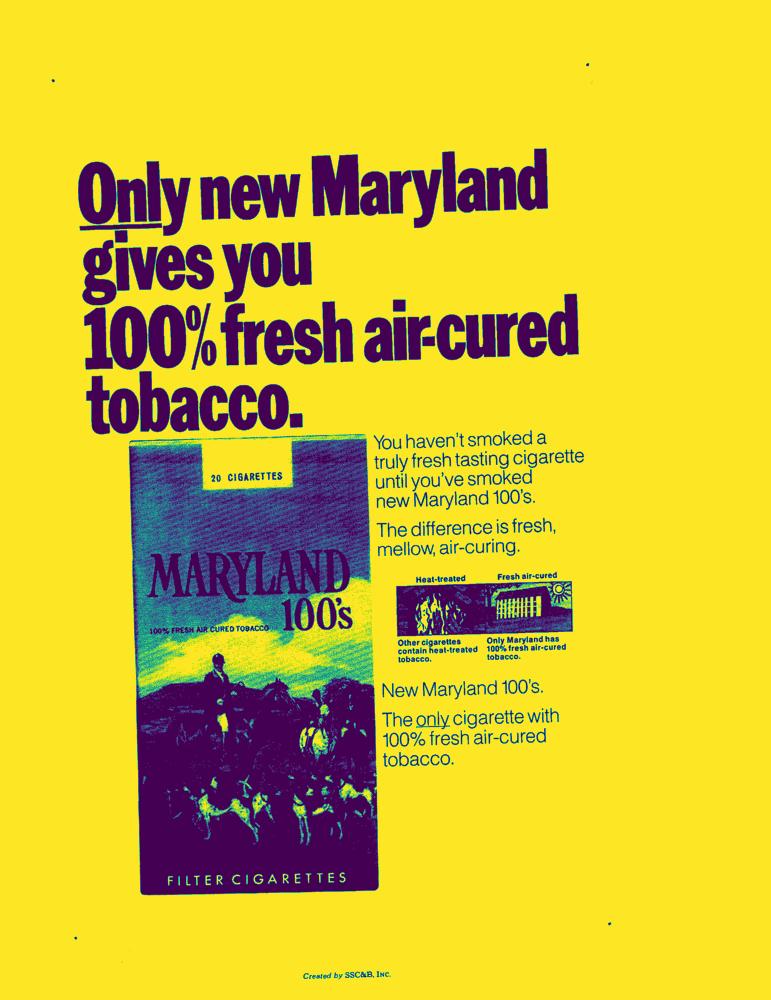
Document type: AD